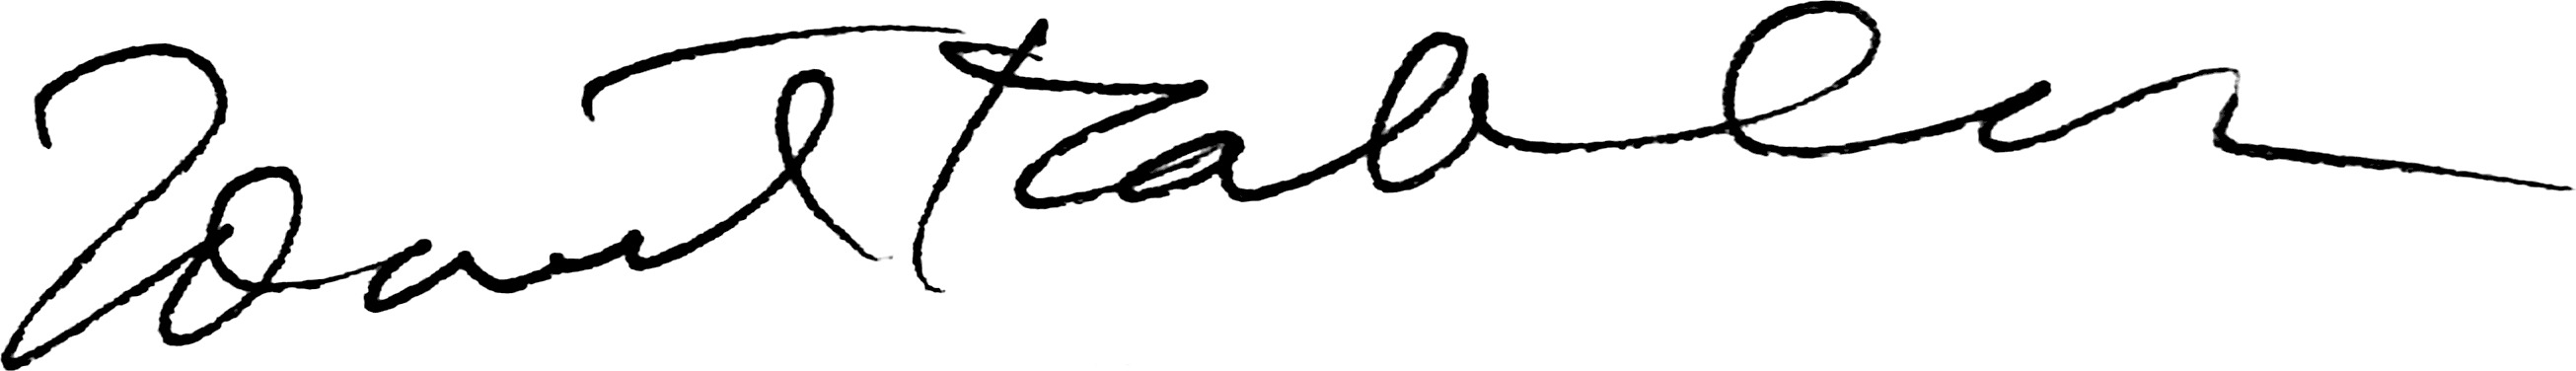
Signature of: zdeněk mahler